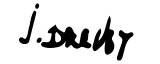
Signature of: jean baptiste drevet